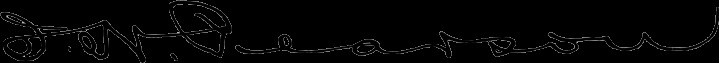
Signature of: isaac n pearson